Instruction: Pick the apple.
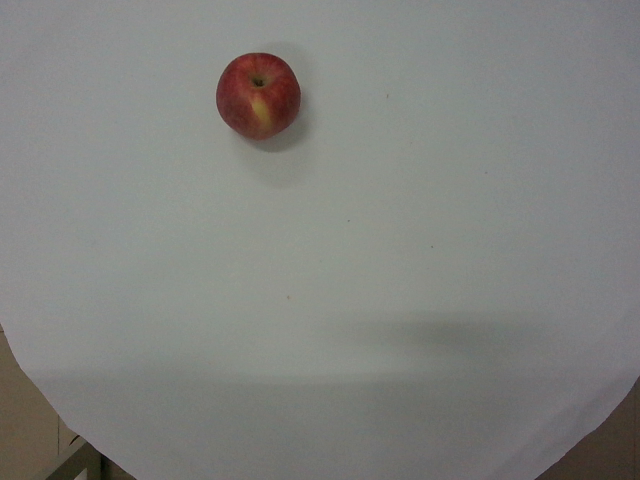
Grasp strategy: vertical